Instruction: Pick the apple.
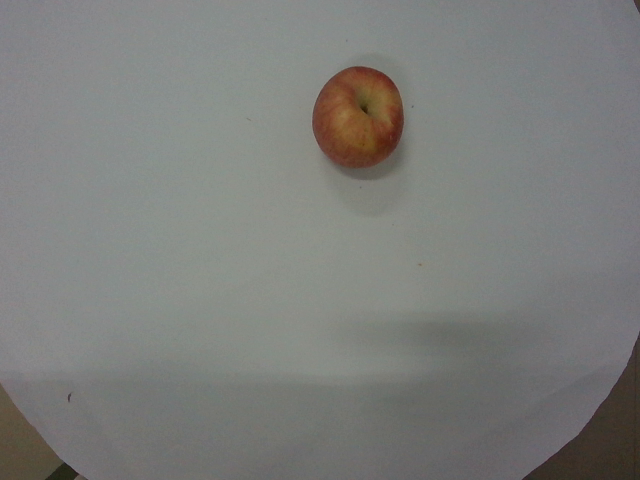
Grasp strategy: vertical